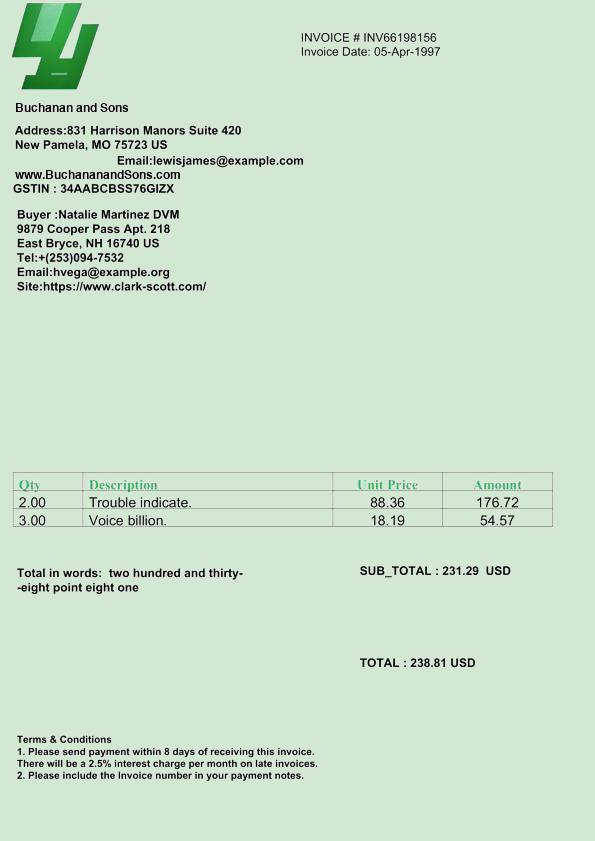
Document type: Invoice